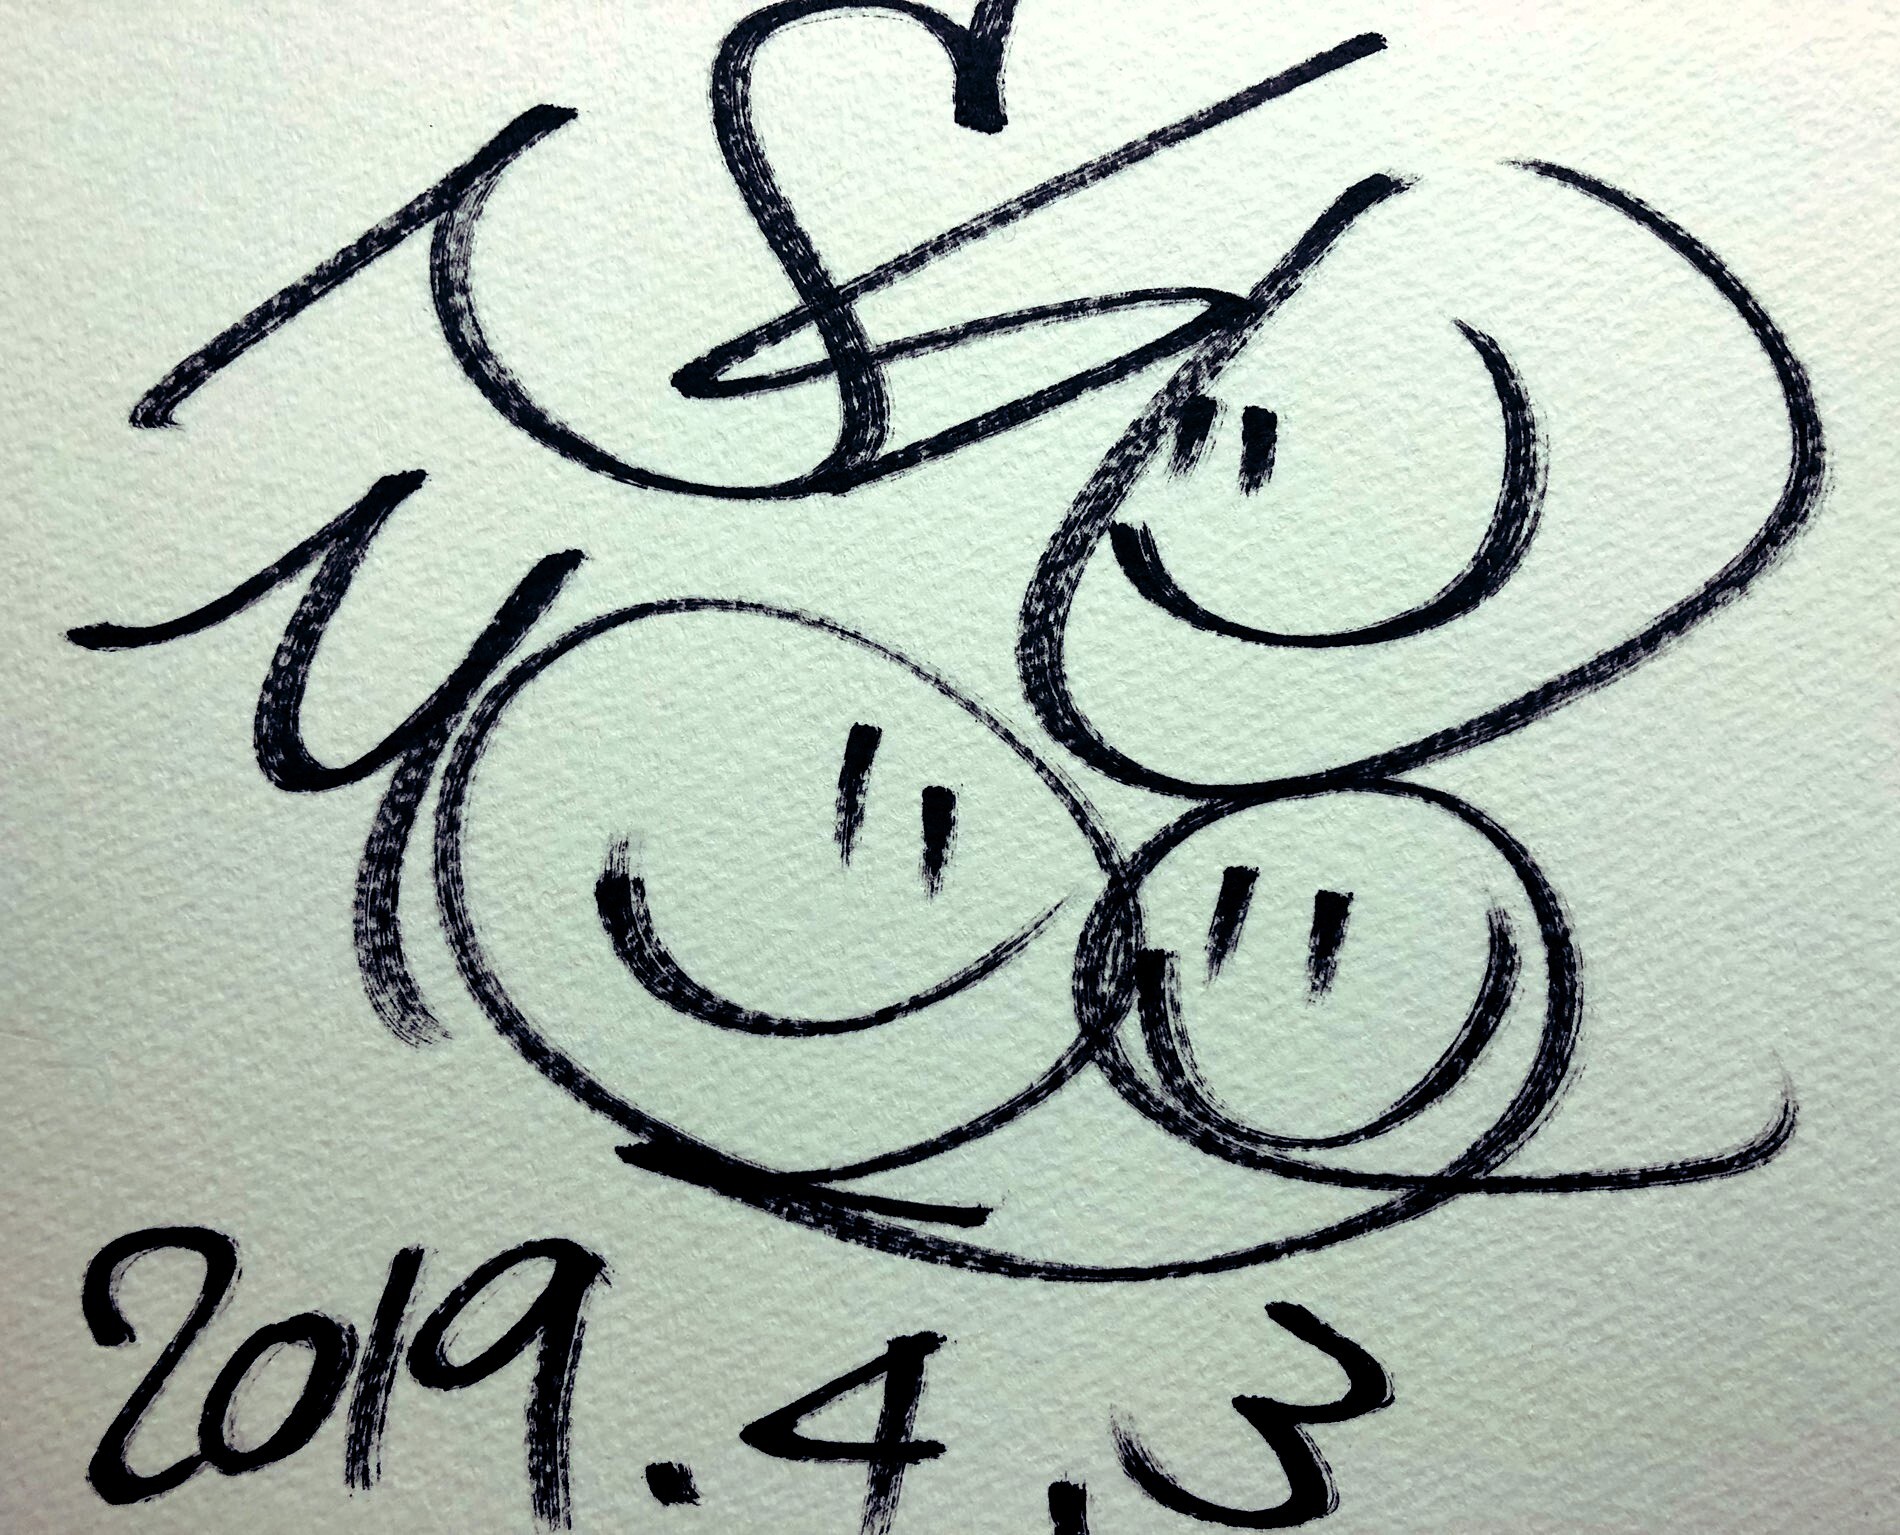
Signature of: shuichi mase